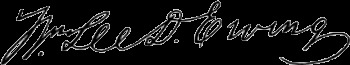
Signature of: william lee d ewing